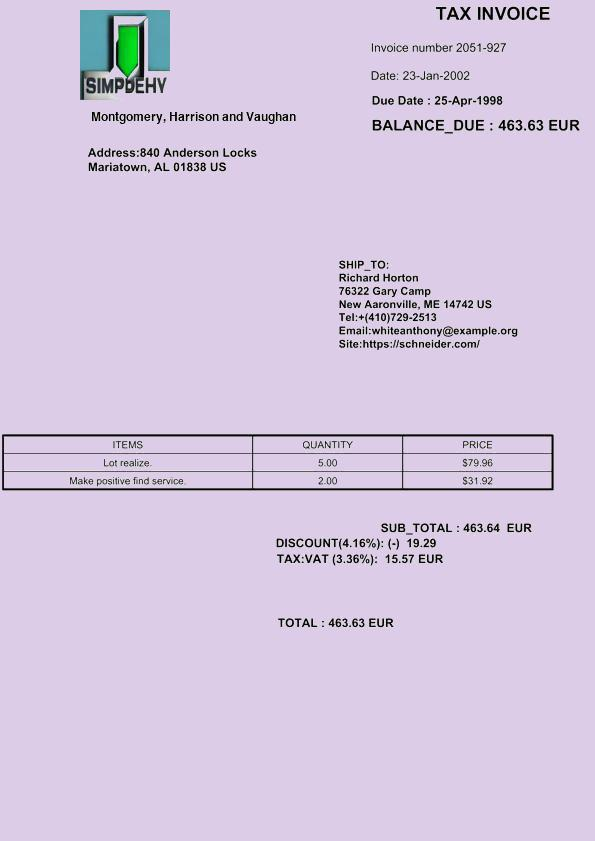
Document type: Invoice